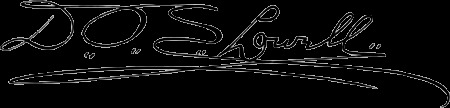
Signature of: daniel ozro smith lowell